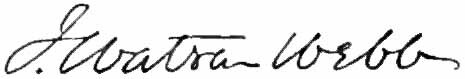
Signature of: james watson webb